Question: What is the assessed value of the property as noted in the document?
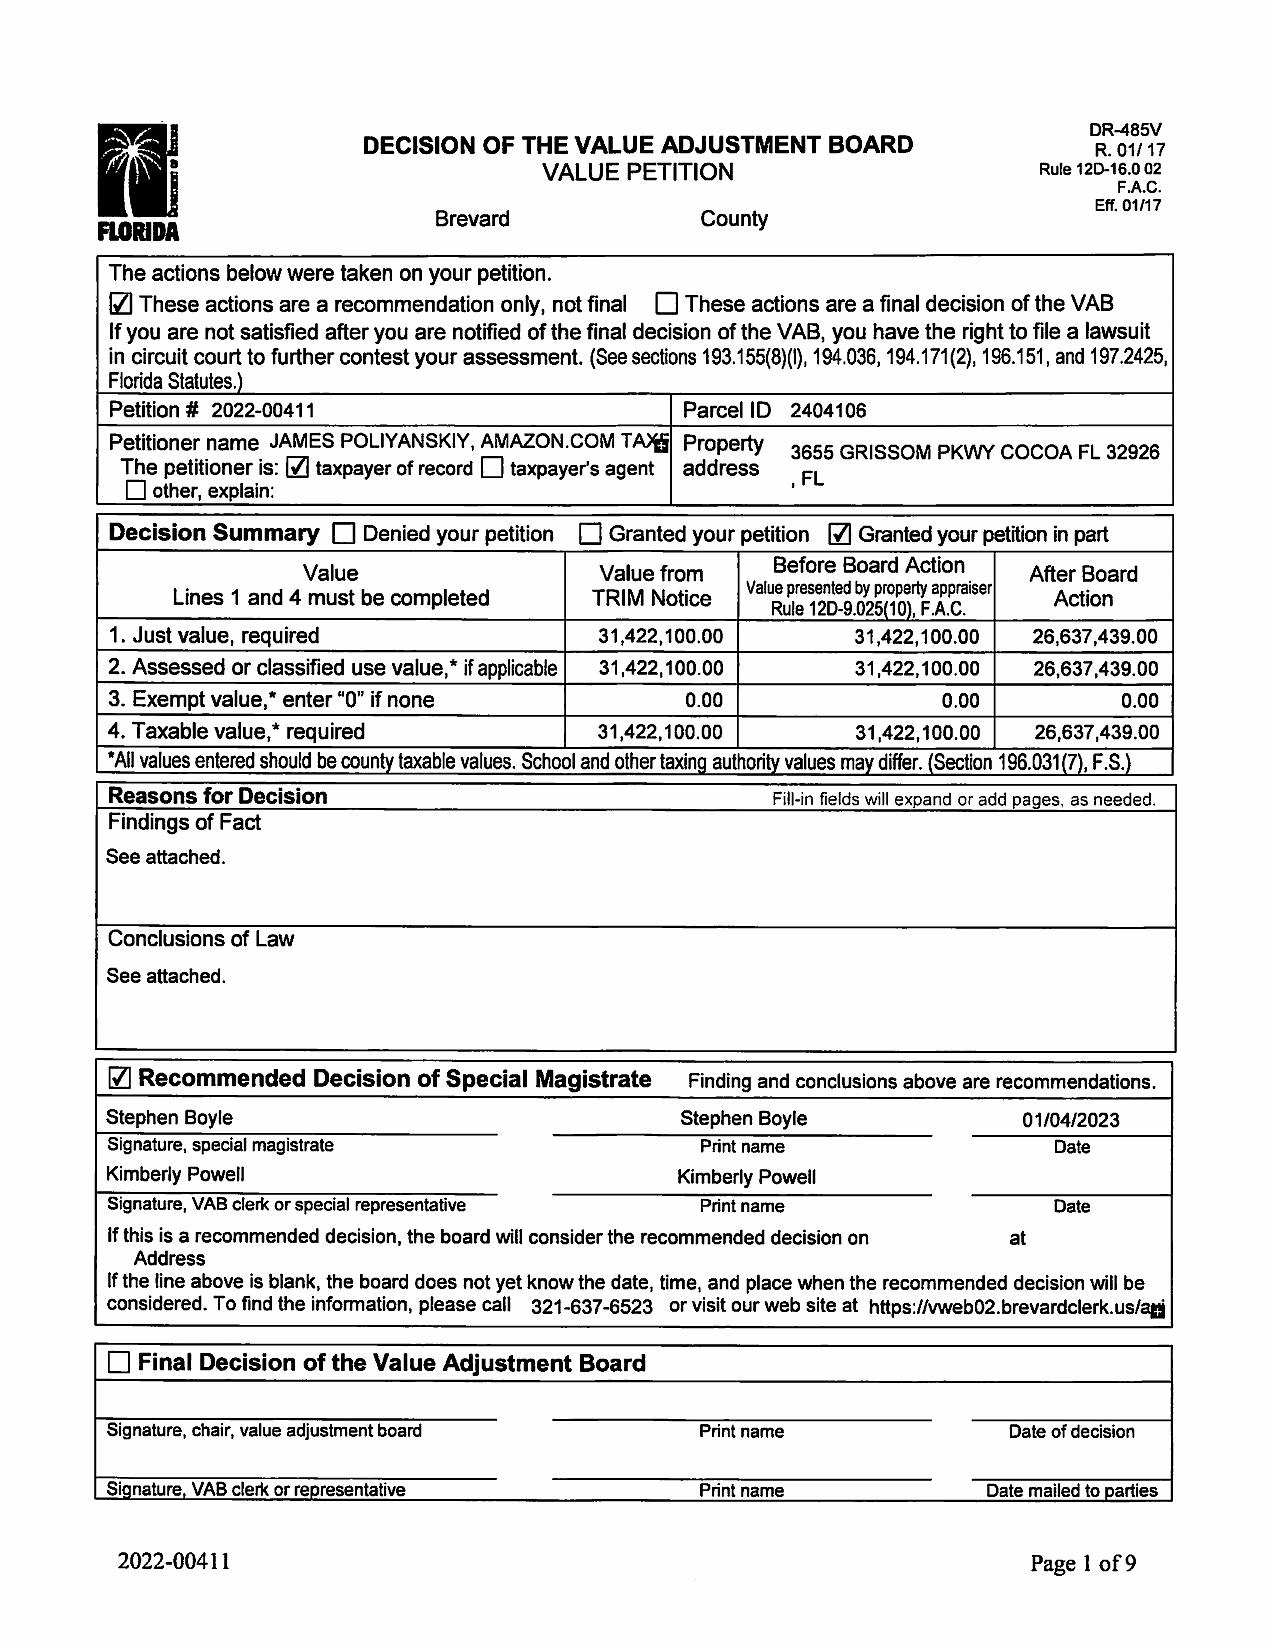
Answer: "31,422,100.00"